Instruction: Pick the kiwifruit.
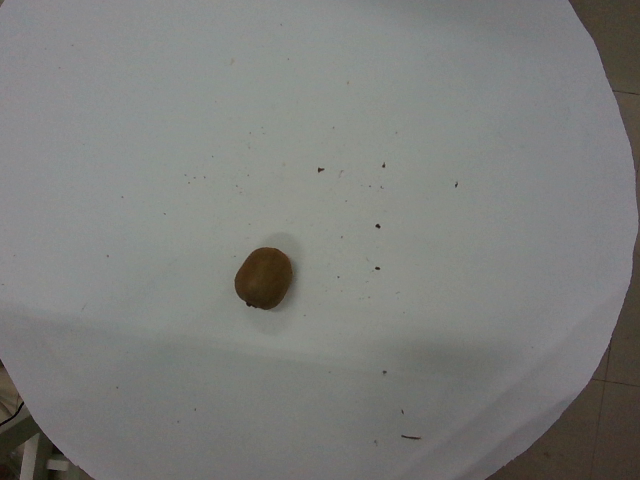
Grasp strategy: vertical